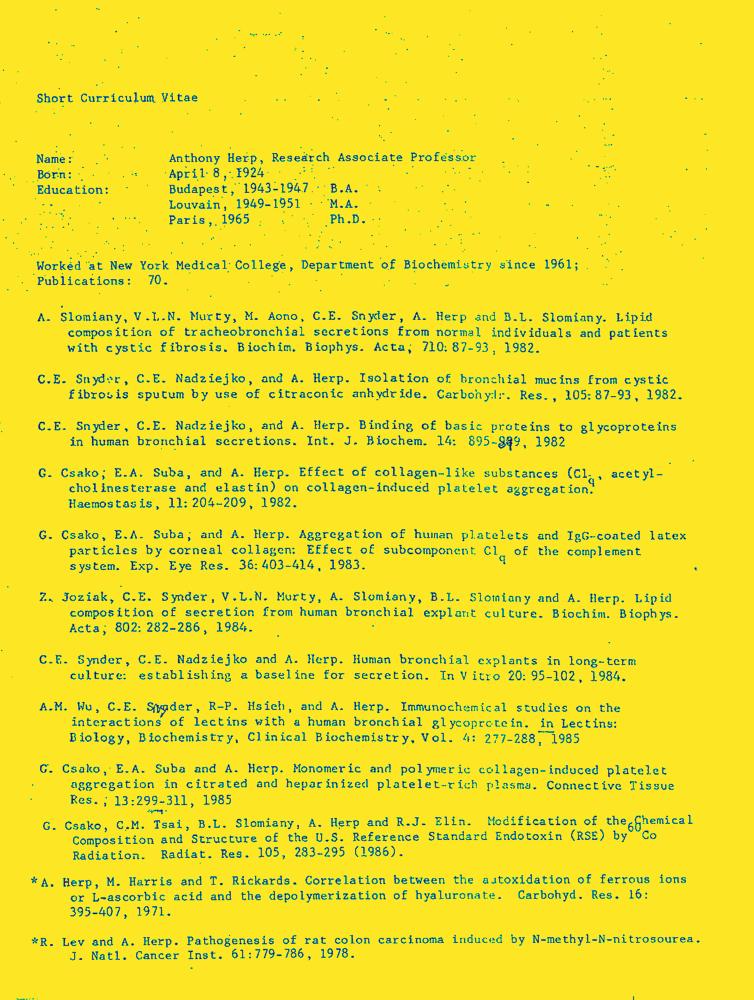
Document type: Resume-Doc